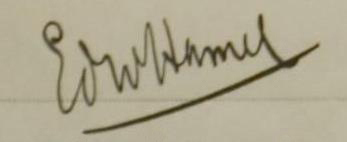
Signature of: eddy hamel